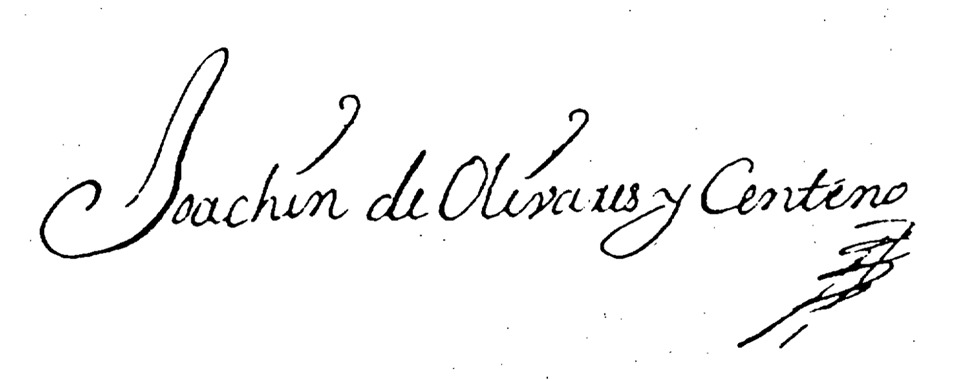
Signature of: joaquín de olivares y centeno